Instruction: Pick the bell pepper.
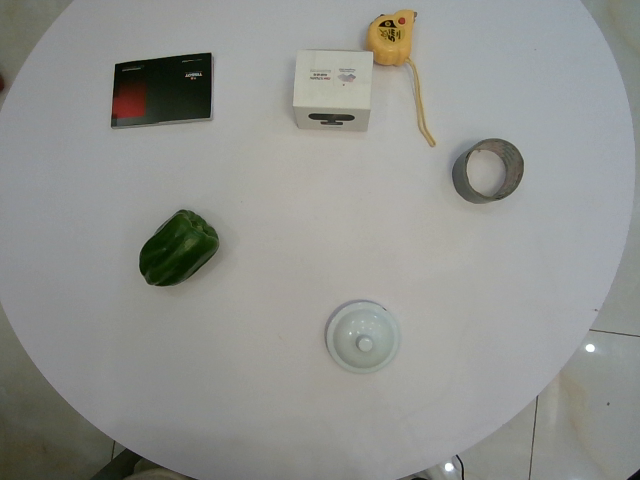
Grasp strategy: vertical